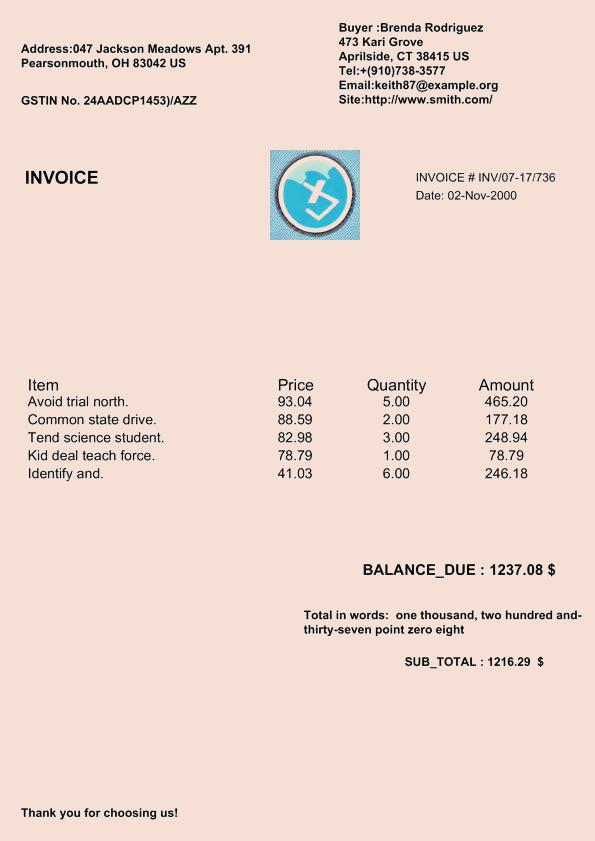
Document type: Invoice